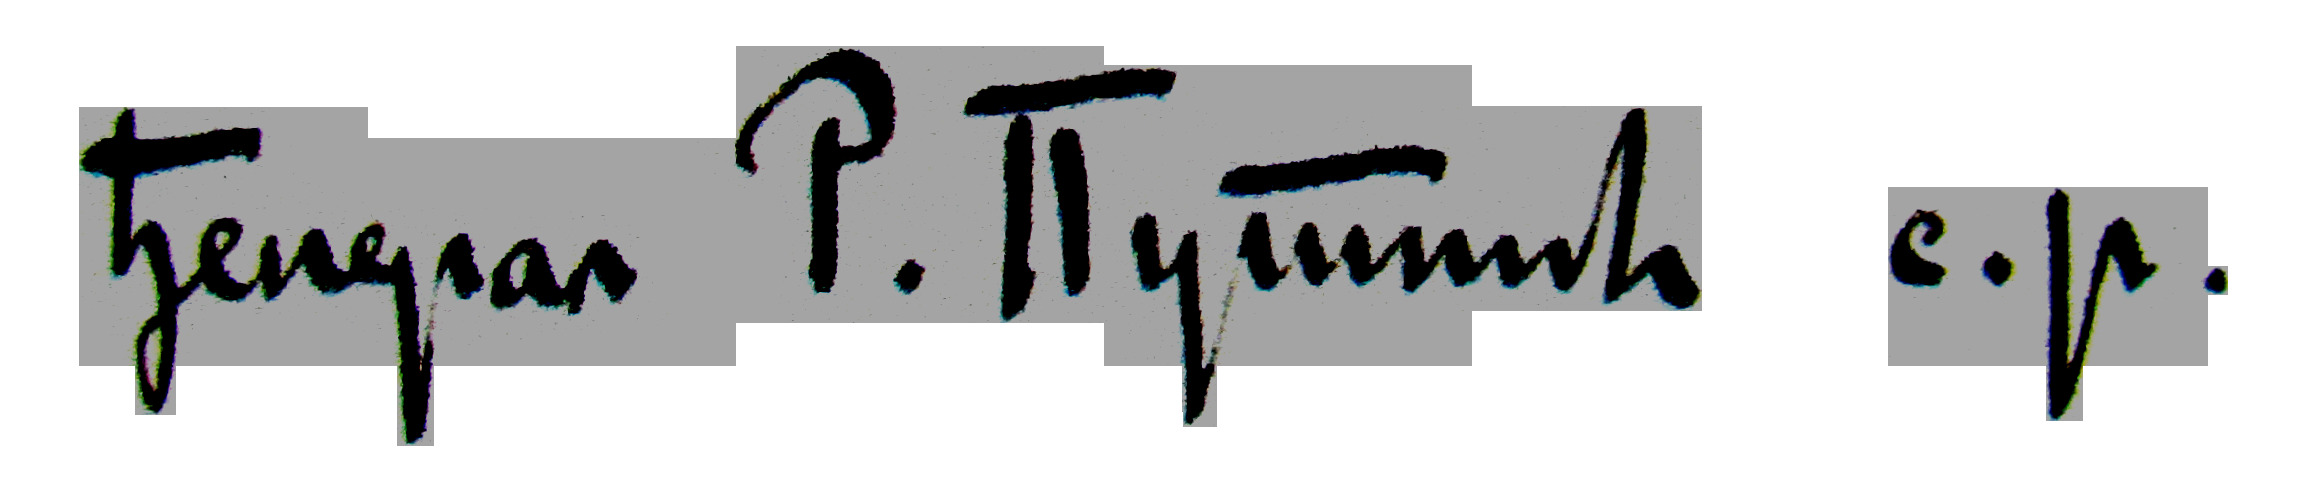
Signature of: radomir putnik